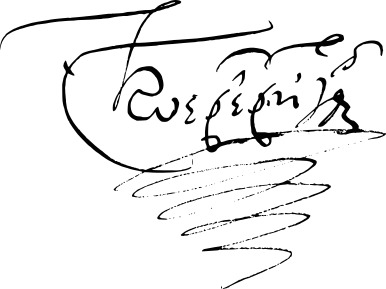
Signature of: stroe leurdeanu